Question: What is the main concern?
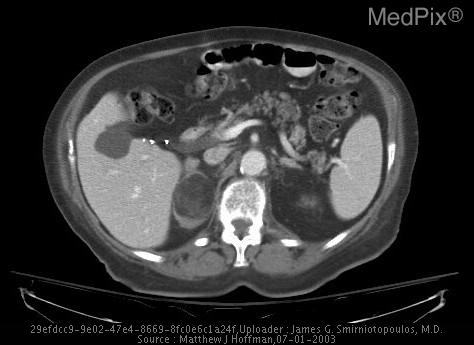
Answer: The findings suggest The lungs were negative for pulmonary nodule or any acute cardiopulmonary abnormality (CHF was successfully treated prior to scan).  Incidental finding of a well circumscribed, heterogeneous mass seen in the right adrenal fossa.  This  measured   5.0 x 4.0 x 5.5 cm.  There is macroscopic fat (HU= - 50 ) seen through most of this mass with some areas of soft tissue density.  No calcification is identified.  There is a normal left adrenal gland.  Also identified are multiple hepatic cysts demonstrating fluid attenuation (HU= 11  ), imperceptible walls and no lesion enhancement, indicating simple cysts.. Well circumscribed, heterogeneous mass seen in the right adrenal fossa.  This  measured   5.0 x 4.0 x 5.5 cm.  There is macroscopic fat (HU= - 50) seen through most of this mass with some areas of soft tissue density.  No calcification is identified.  There is a normal left adrenal gland.  Also identified are multiple hepatic cysts demonstrating fluid attenuation (HU= 11), imperceptible walls and no lesion enhancement, indicating simple cysts.. The patient might have a history of 89 year old woman with CHF who had questionable pulmonary nodule on chest radiograph which prompted a CT exam..